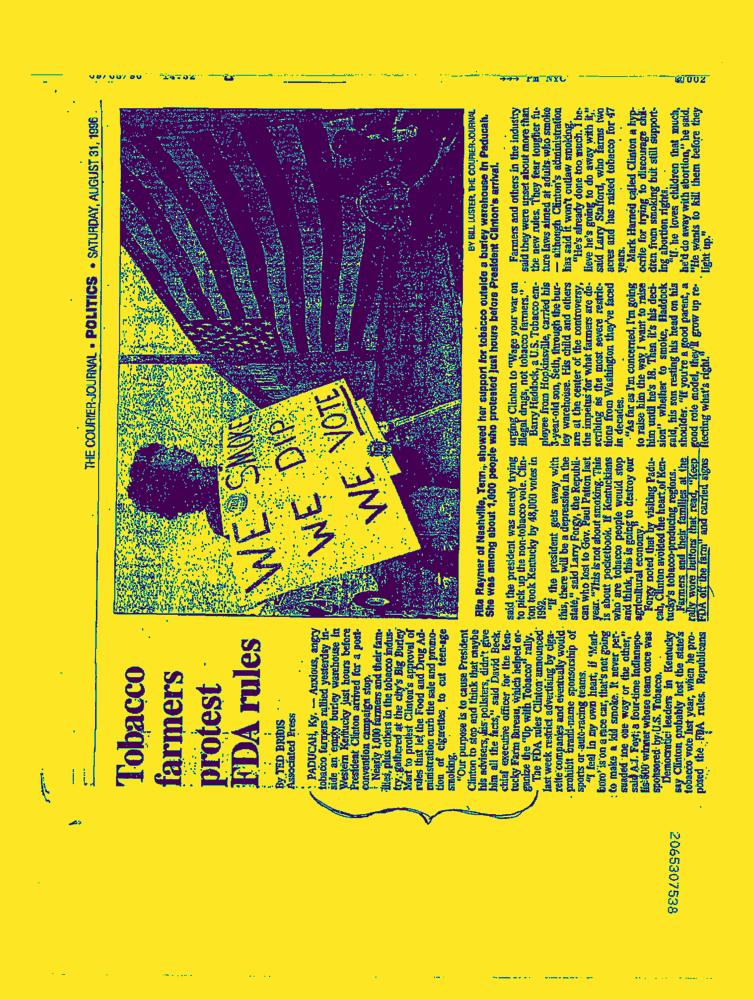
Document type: News-Article